Question: What are the imaging findings?
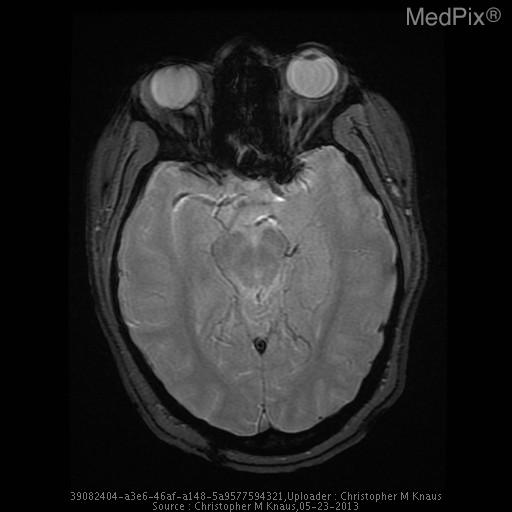
Answer: The imaging shows The vein of Galen, straight sinus, and dominant left transverse venous dural sinus are particularly hyperattenuating, and apparently prominent in caliber.

The superior sagittal sinus is notably less hyperattenuating and is normal in appearance.  The right transverse dural venous sinus is hypoplastic.

Gray/white matter discrimination is preserved.  There is no evidence for infarction or intracranial hemorrhage.  There are no brain masses or mass effect.  There is no hydrocephalus.

The skull is intact.  The partially imaged aerated portions of the skull base are free of significant effusions..

Impression: The vein of Galen, straight sinus, and dominant left transverse venous dural sinus are all particularly hyperattenuating and apparently prominent in caliber, all very concerning for thrombosis. The GRE sequence reverifies GRE blooming consistent with thrombosis within the vein of Galen, straight sinus, left dominant transverse venous sinus and sigmoid sinus and demonstrates no GRE blooming within the brain parenchyma suggestive of brain parenchymal hemorrhage..